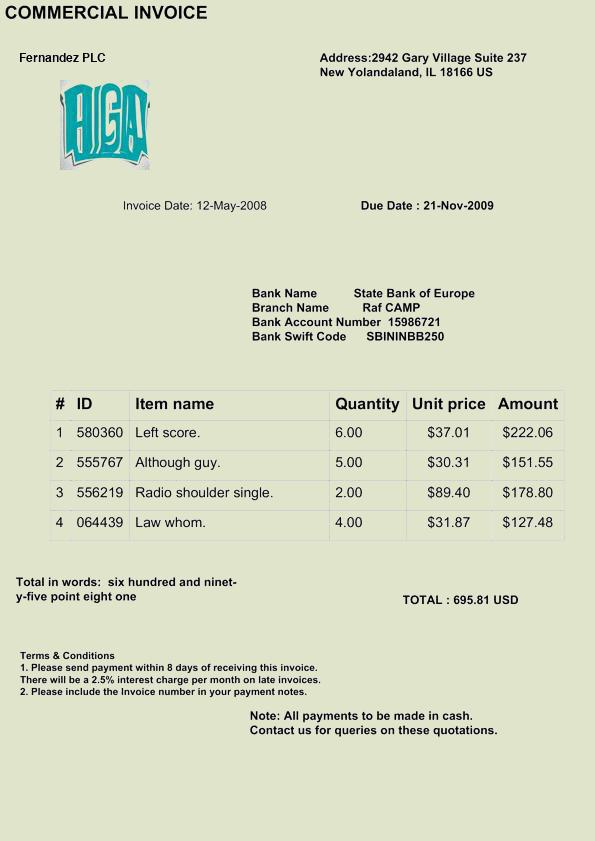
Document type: Invoice